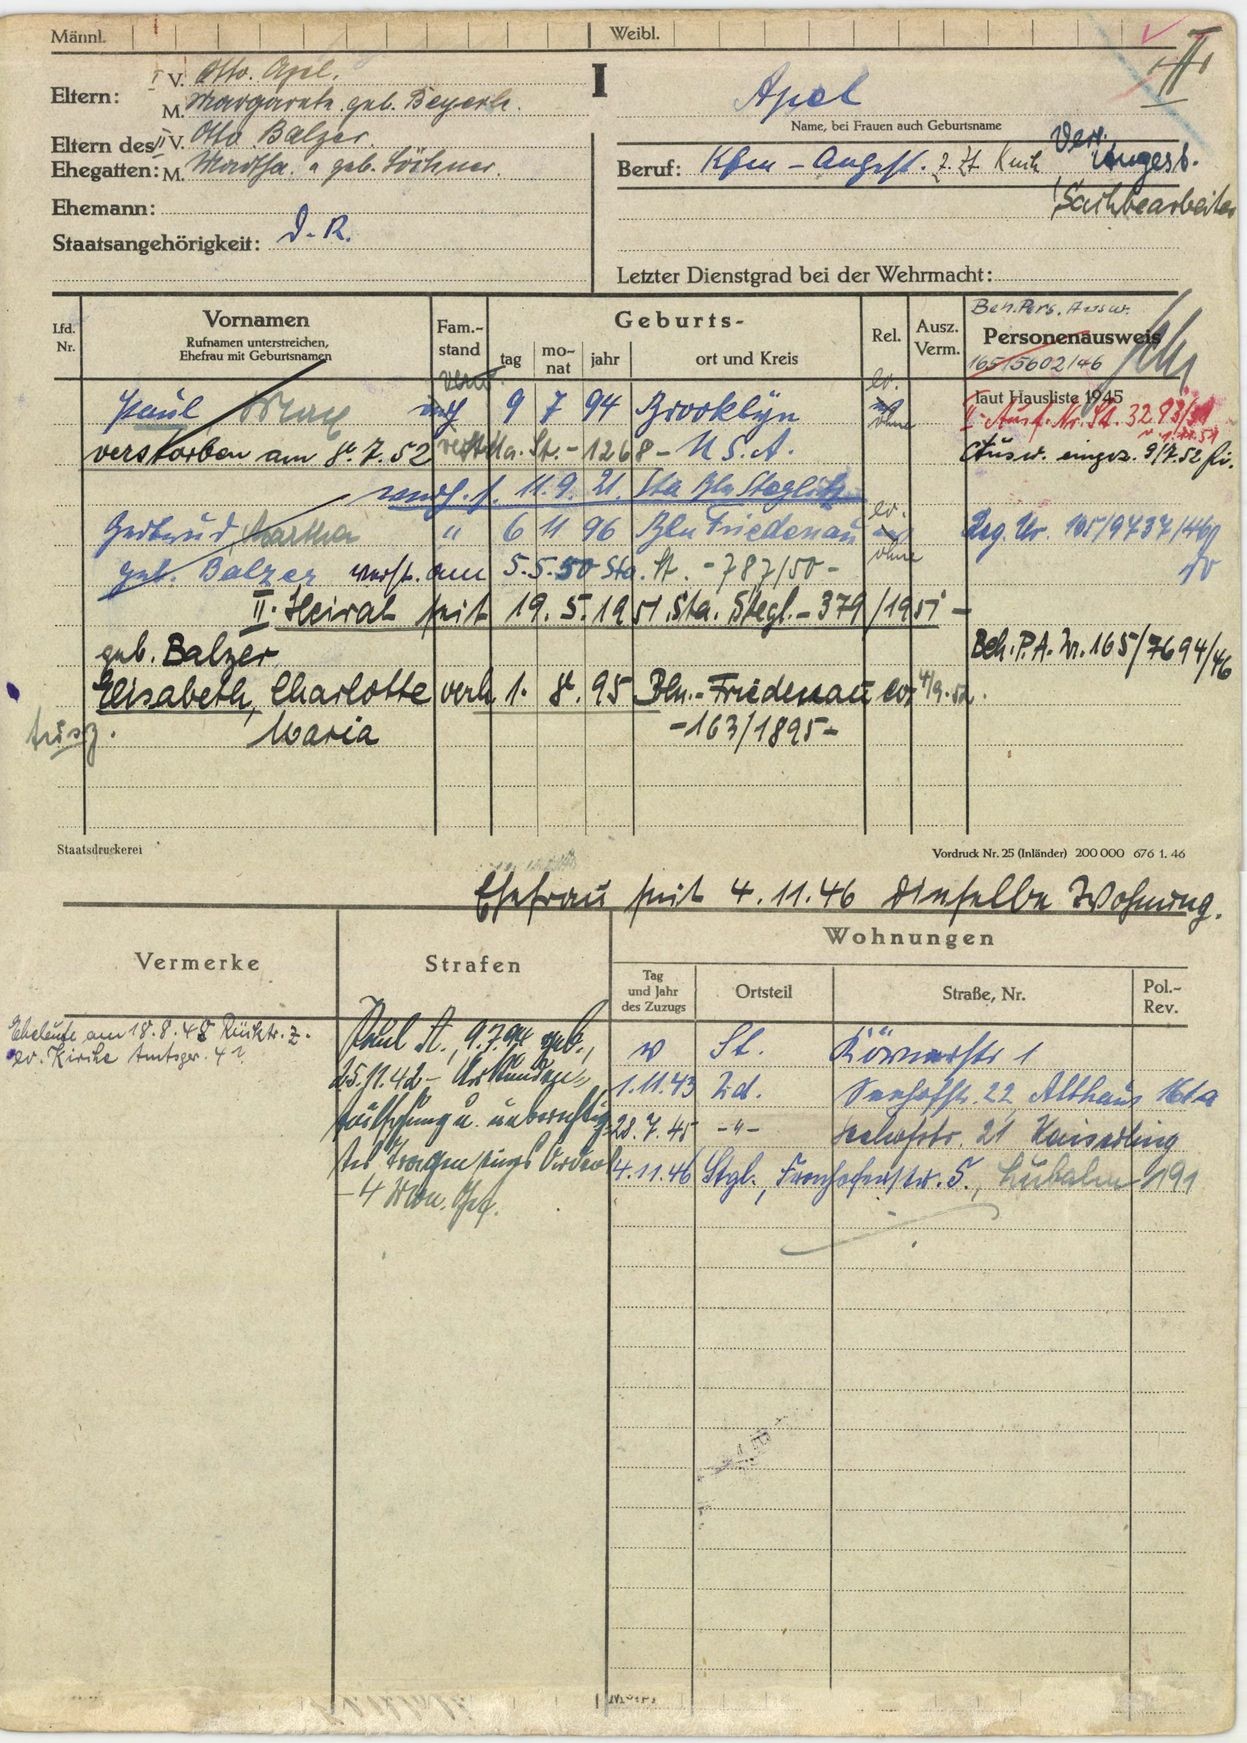
Apel